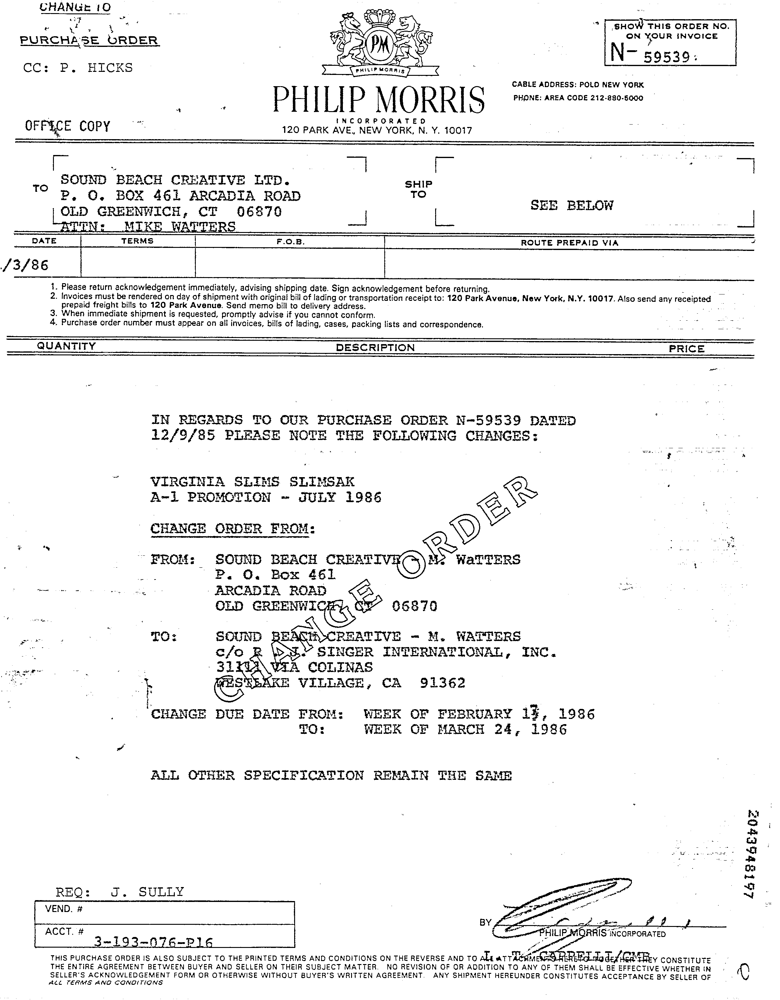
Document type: Invoice